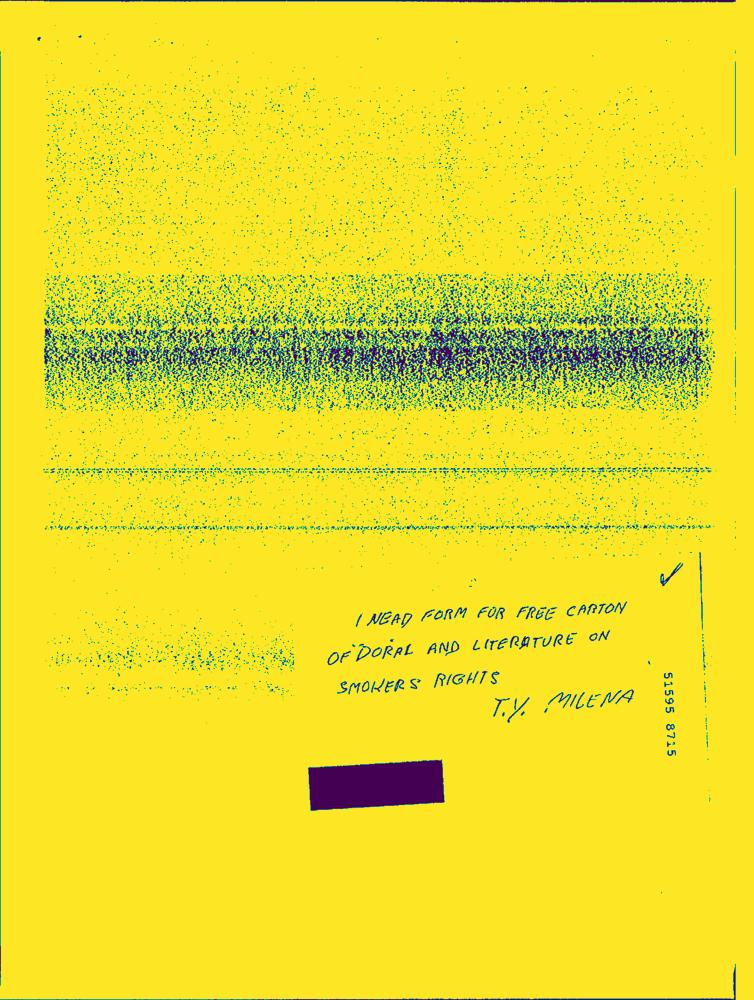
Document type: Hand-Written